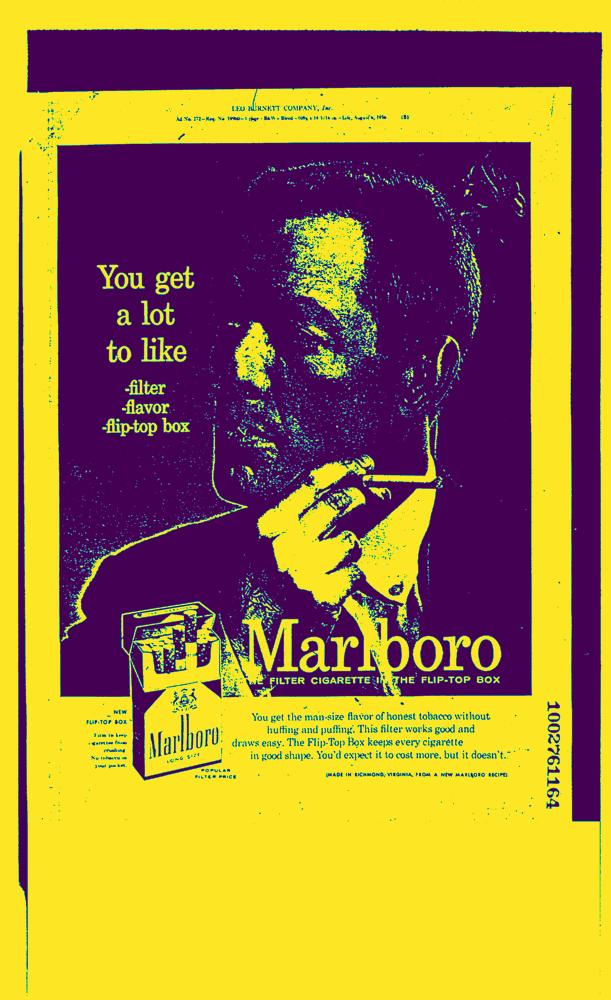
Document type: AD